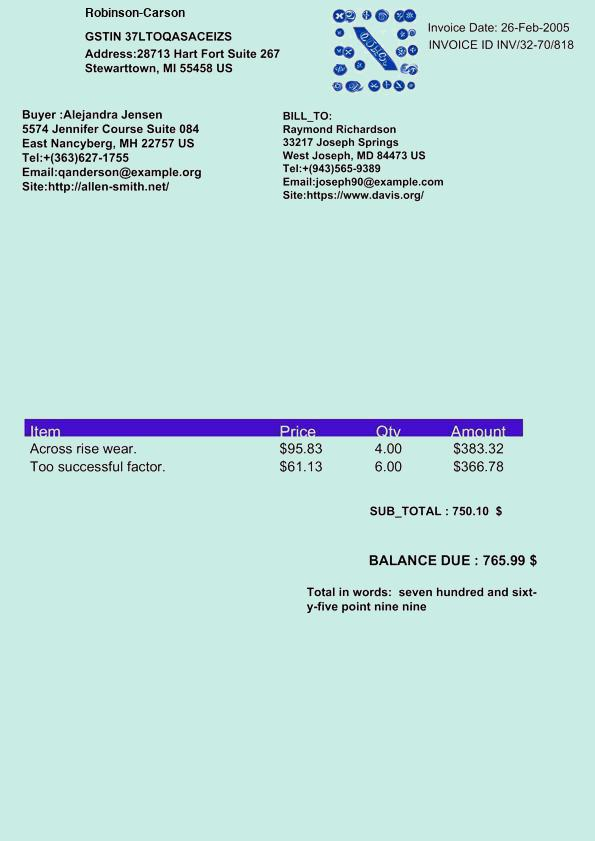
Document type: Invoice